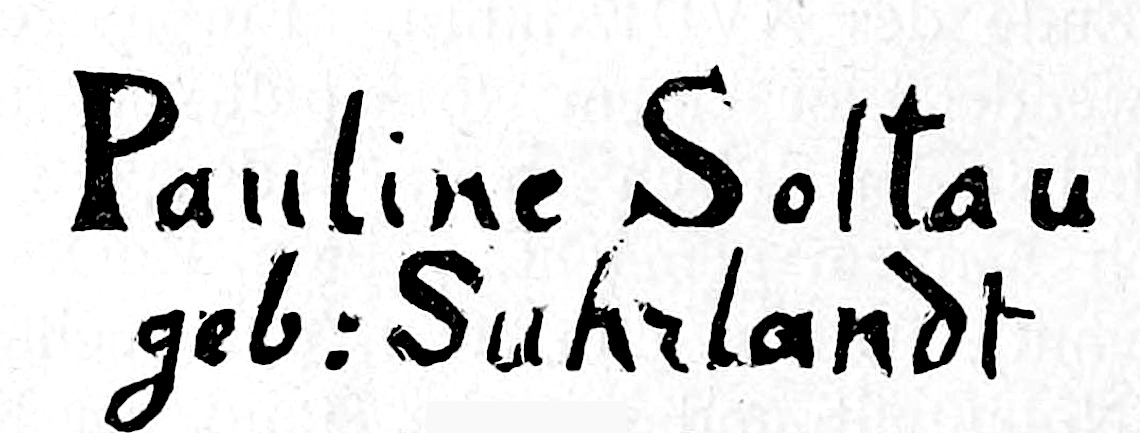
Signature of: pauline soltau